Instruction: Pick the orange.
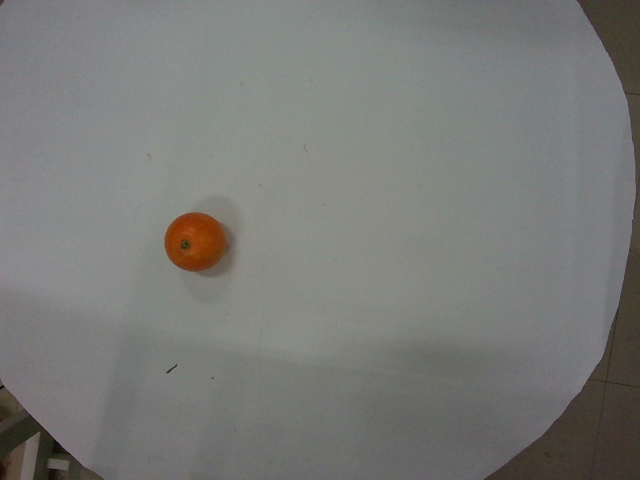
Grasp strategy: vertical